Question: Describe the condition in detail:
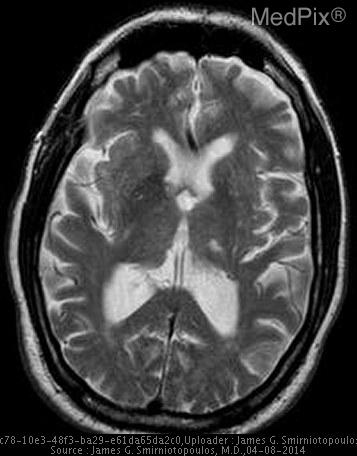
Answer: The disease is discussed as: We have all heard of "left brain - right brain" - a general concept that each cerebral hemisphere has specific duties, responsibilities, and talents.  One of the most important of these is "lateralization" of speech functions to the "dominant" cerebral hemisphere.

The "gold standard" for lateralization of motor speech function is the "Wada test". This is performed by an injection into the carotid artery of sodium amobarbital - if speech functions are depressed, you have injected the "speech dominant" hemisphere.

This procedure was first documented by Dr. Juhn Atsushi Wada, a Japanese-Canadian Neurosurgeon born in 1924; and, it is named for him - the Wada Test.
Sources - http://www.ncbi.nlm.nih.gov/entrez/query.fcgi?cmd=Retrieve&db=PubMed&list_uids=11624159&dopt=Abstract, http://www.whonamedit.com/doctor.cfm/3132.html, http://www.epilepsy.com/epilepsy/surgery_wada.html

Lesions of the speech-dominant hemisphere may produce combinations of"
•  Broca Expressive (motor) aphasia - http://www.ncbi.nlm.nih.gov/entrez/query.fcgi?itool=pubmed_Abstract&db=pubmed&cmd=Display&dopt=pubmed_pubmed&from_uid=16881250
•  Wernicke Receptive (sensory) aphasia - http://www.ncbi.nlm.nih.gov/entrez/query.fcgi?cmd=Search&db=PubMed&term=wernicke+sensory+aphasia&tool=QuerySuggestion

Many researchers are trying using fMRI to replace the arterial injection used for the Wada test.  Source - http://www.pubmedcentral.nih.gov/articlerender.fcgi?artid=321227

The Wada test may be inconclusive, since some patients need and use both hemispheres for speech function.  In addition, there are differences in the lateralization of speech function for languages learned later in life.  Source - http://www.ncbi.nlm.nih.gov/entrez/query.fcgi?itool=pubmed_DocSum&db=pubmed&cmd=Display&dopt=pubmed_pubmed&from_uid=2917285, http://www.ncbi.nlm.nih.gov/entrez/query.fcgi?itool=pubmed_Abstract&db=pubmed&cmd=Display&dopt=pubmed_pubmed&from_uid=1944849